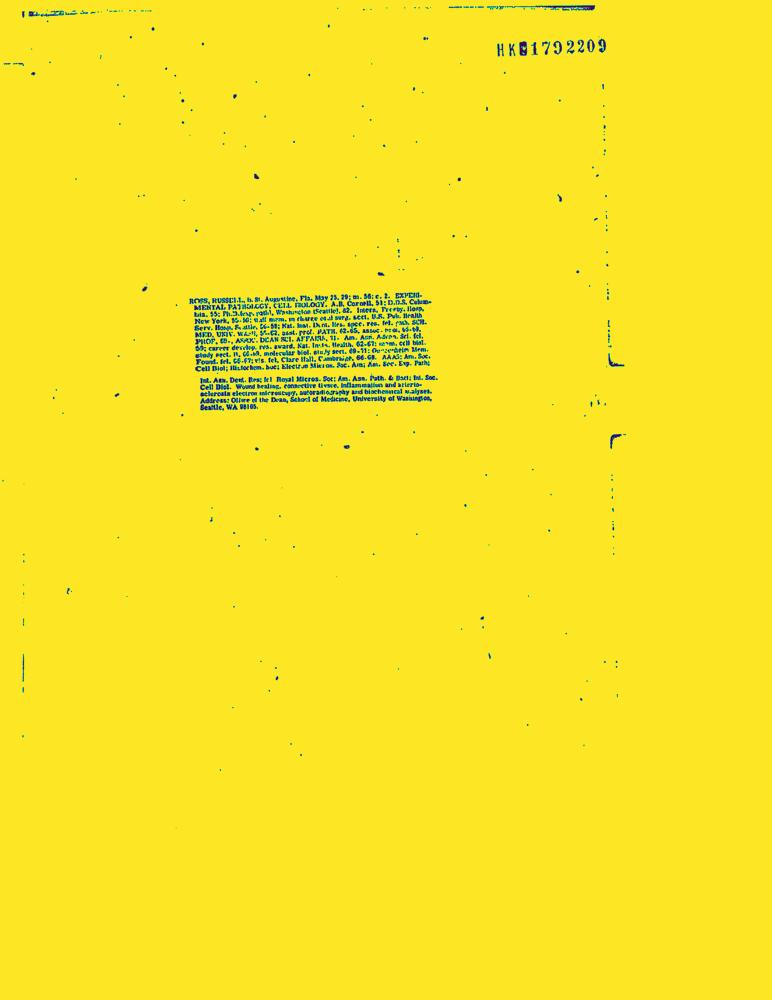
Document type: Resume-Doc